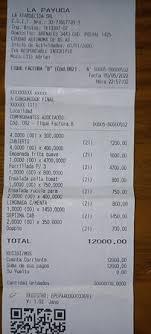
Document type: Invoice